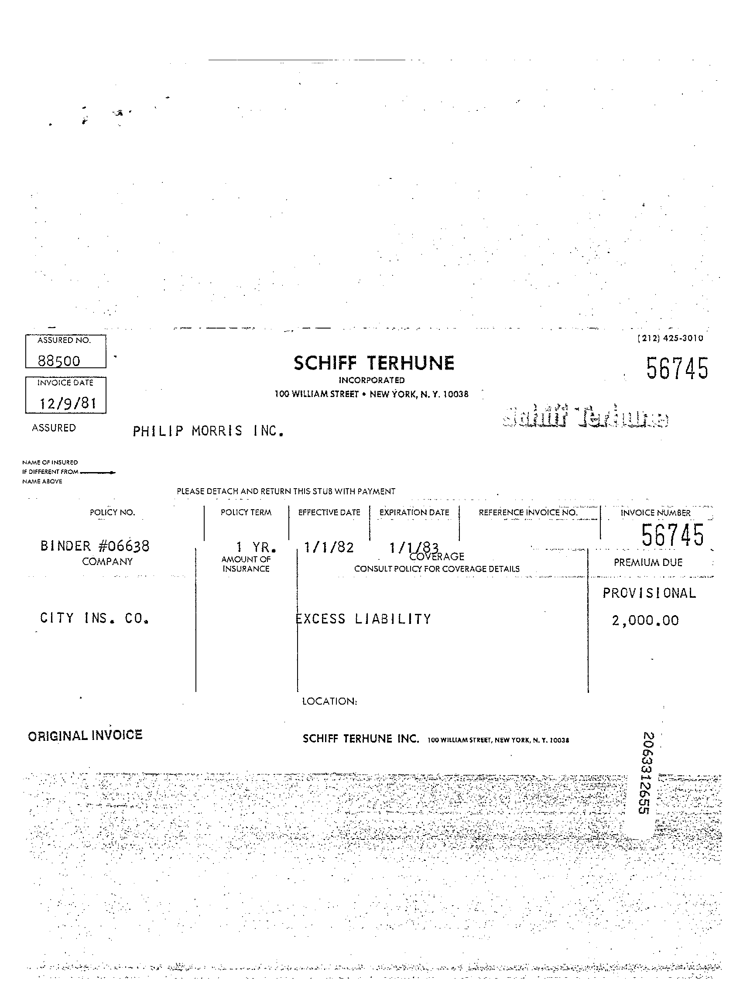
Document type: Invoice